Question: What type of tax is indicated in the document, personal property or real estate?
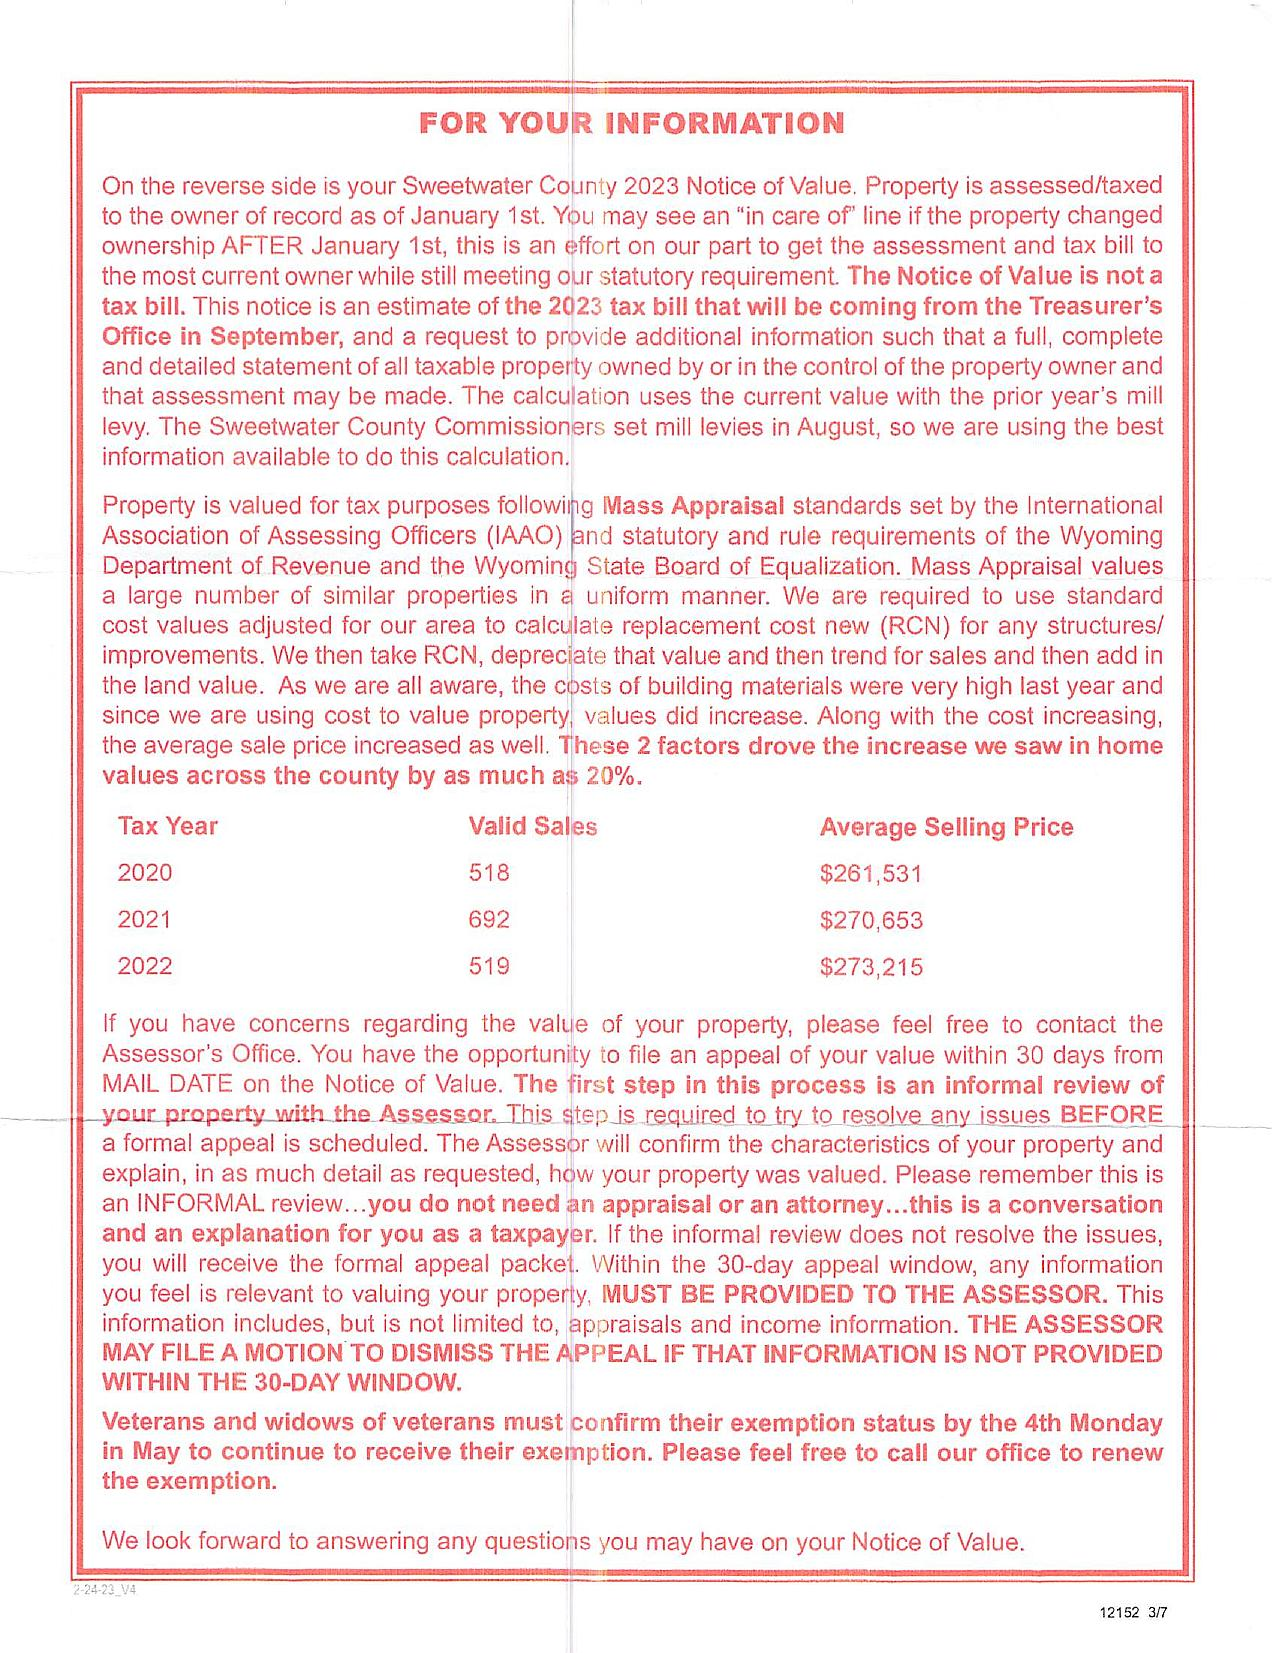
Answer: "Real Estate Tax"